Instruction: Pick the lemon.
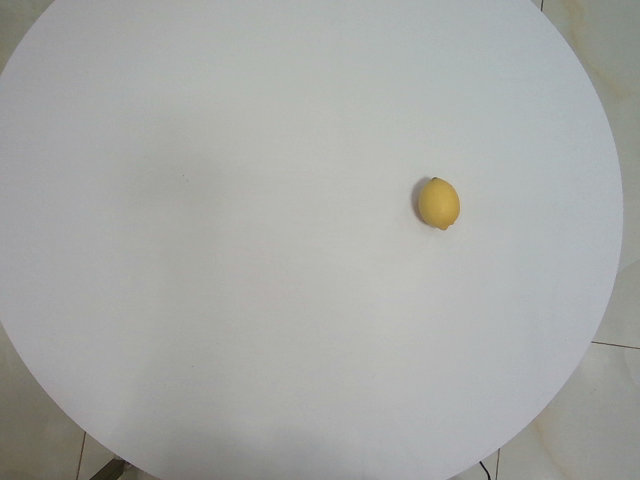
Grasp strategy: vertical